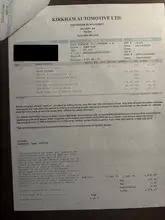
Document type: Invoice